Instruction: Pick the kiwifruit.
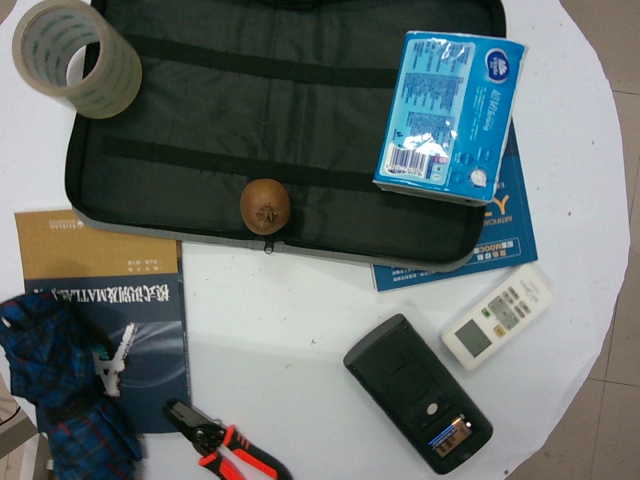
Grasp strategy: vertical